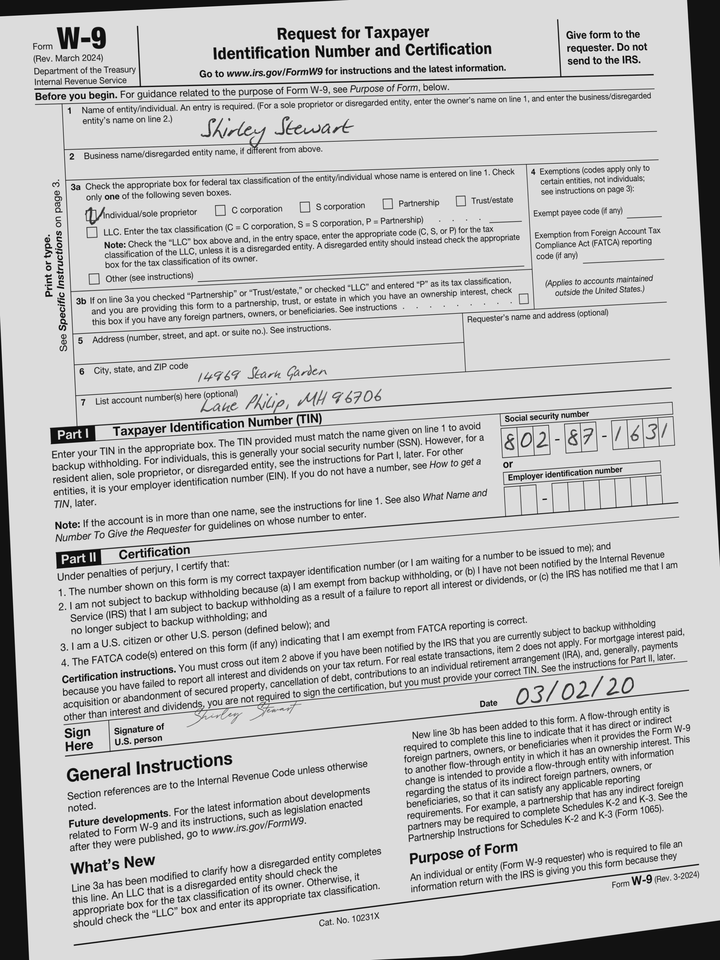
adr1: 14969 Stark Garden
adr2: Lake Philip, MH 96706
cbx: yes
ssn: 802871631
enm: Shirley Stewart
sdt: 03/02/20